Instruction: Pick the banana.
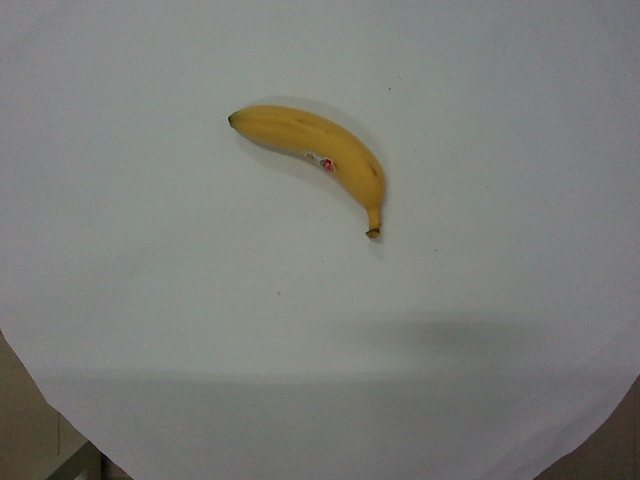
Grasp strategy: vertical